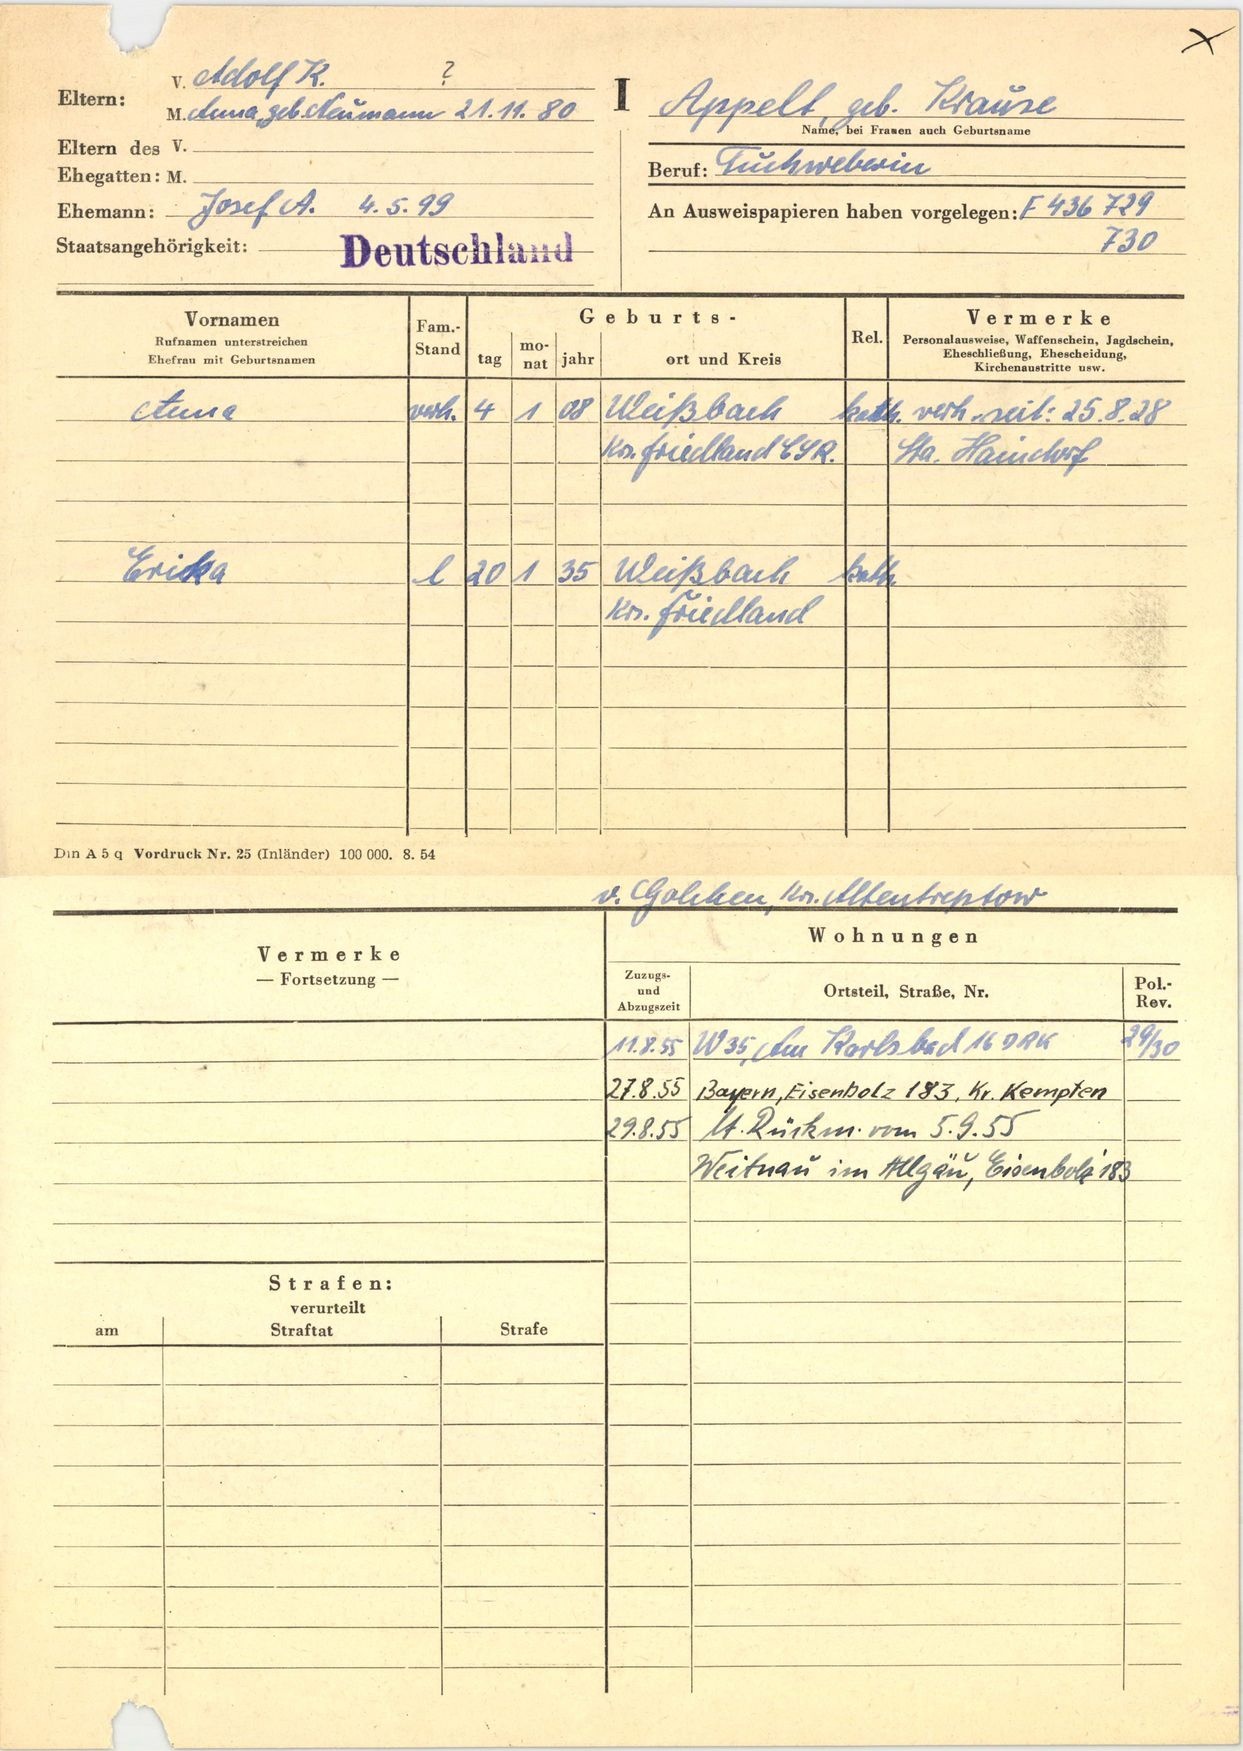
Appelt geb. Krause